Question: Talk about the condition:
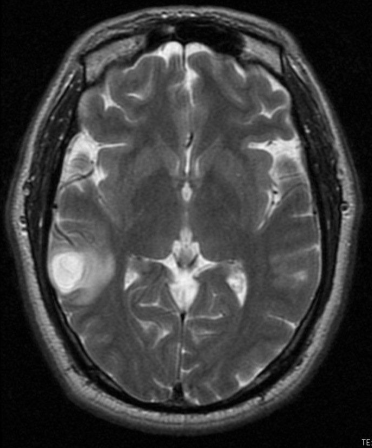
Answer: The disease is discussed as: Taeniasis  (adult  intestinal  tapeworm)  is  from  eating  undercooked  or  raw  "measly"  pork.    Definitive  host  (for the adult tapeworm)  is  man.    Normally  the adults  shed  eggs  (proglottids) into human feces that  are then eaten  by  the  intermediate  host  (pig/cow).    There, the ingested larvae  (cystercerci)  are  liberated  and  released  into  the  gut of the secondary host  where they invade  mucosa,  spread  via  blood  and  lymphatics  to  the  muscles  of  the  secondary/intermediate  host (pig/cow).

Cystercosis  is  an  infection  in  man  by  the  larval  stage  of  the  pork  tapeworm  Taenia  solium.    The  oncospheres  (larvae)  spread  hematogeneously  and  then  encyst  in  the  muscle  and  brain.    (Moving  larva  can  be  seen  in  eye  -  yechh!)    In  3-4  mon  the  larva  has  developed  fully,  by  an  invagination  of  the  bladder  (cyst)  wall  into  itself.    The  larva  is  at  the  end  of  this  invagination.    The  live  larva  is  inocuous  -  dead  and  dying  larva  are  irritating,  and  cyst  capsule  may  expand  by  5-20mm  w/fluid.    Slowly  (2-3  yrs)  the  cyst  will  calcify, and ultimately die.    Usually  of fairly uniform  size  in  the  brain.    The  "racemose"  multiloculated  cysts  occur  in  CSF cisterns.

Cysticercosis  and  CSF
326/694  pts  had  "inflammatory"  CSF
CSF  eosinophilia  (1-12%  of  leukocytes)  was  present  in  58%  of  326  w/inflammatory  CSF;  complement  fixation  +  in  84%  of  pts  with  "inflammatory"  CSF
===========================
358/694  had  "noniflammatory"  CSF
4.3%  had  eosinophilia  of  CSF
22%  had  positive  comp.  fixation  test